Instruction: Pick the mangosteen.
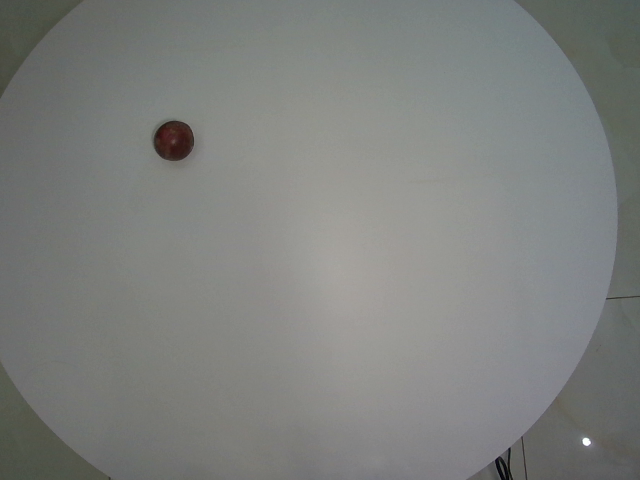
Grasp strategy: vertical